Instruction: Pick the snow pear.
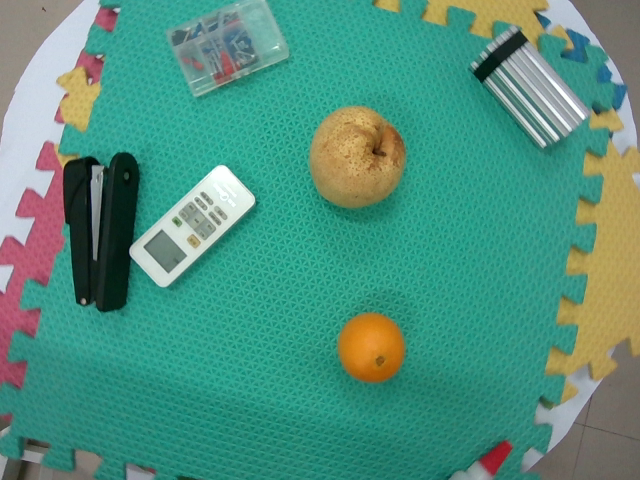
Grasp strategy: vertical